Question: What is the assessed value of the property as noted in the document?
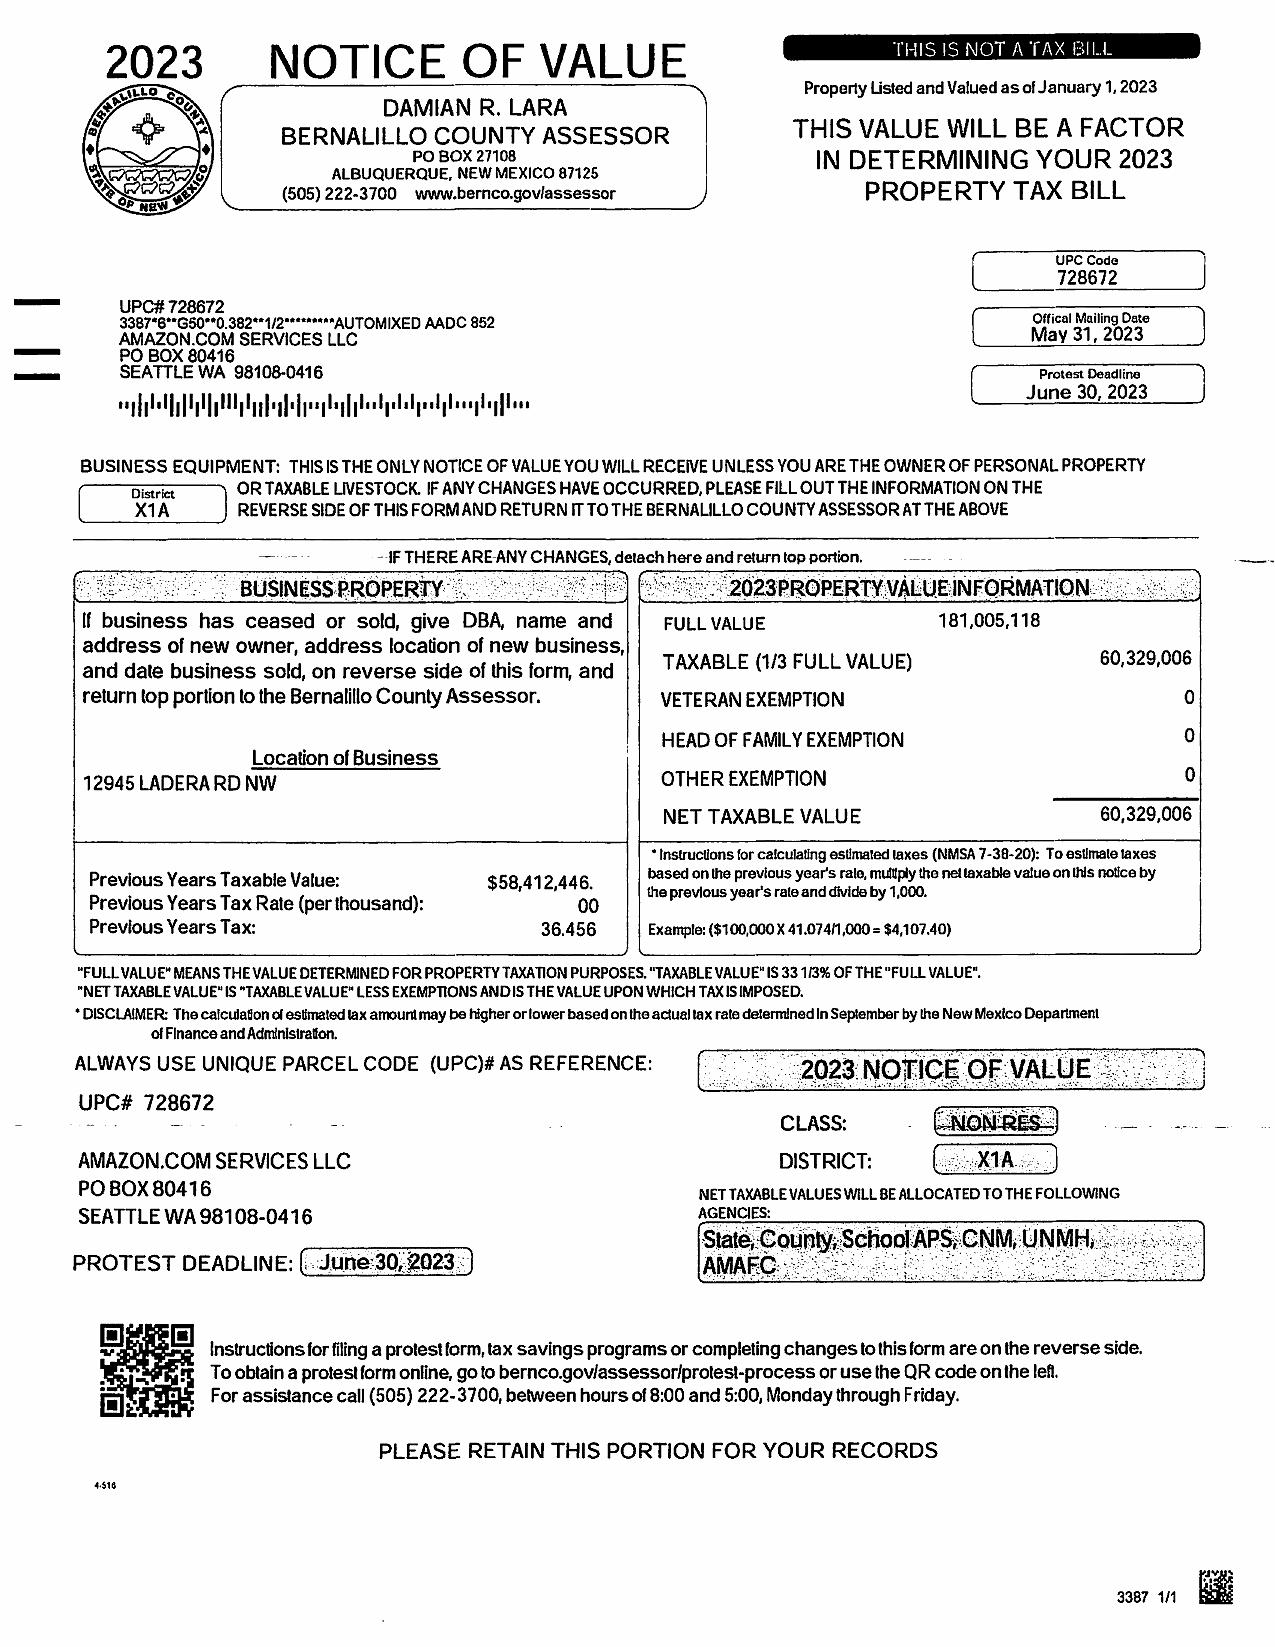
Answer: "181,005,118"